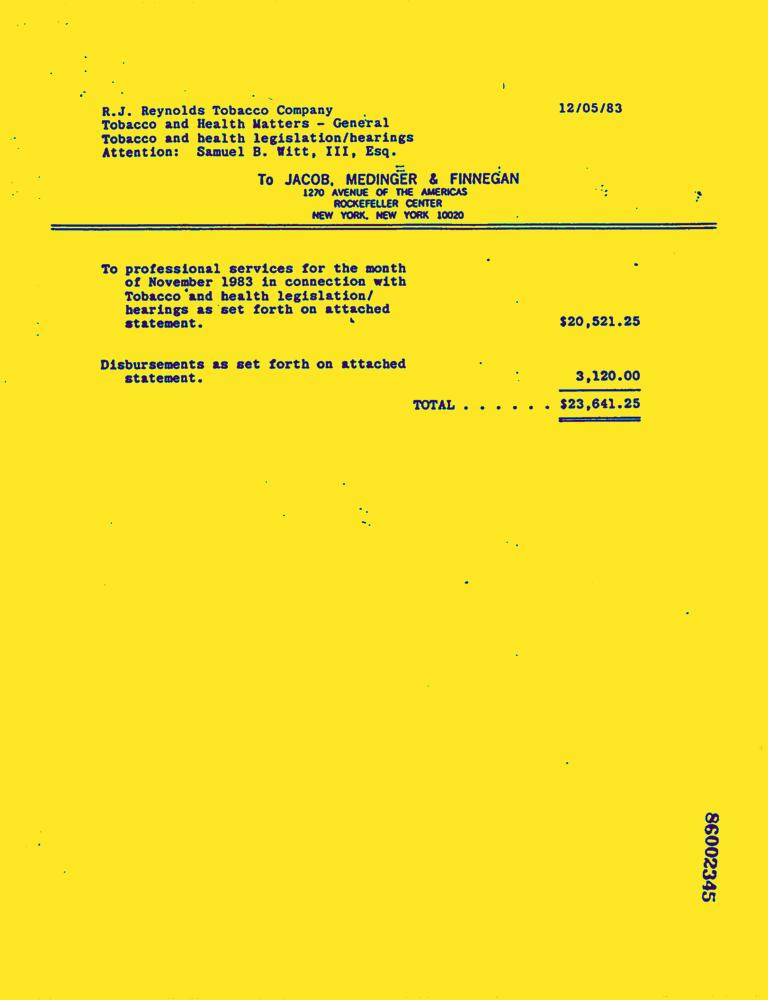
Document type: Invoice-Doc